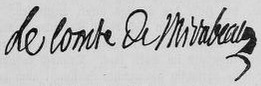
Signature of: honoré gabriel riqueti comte de mirabeau